Question: What is the potential diagnosis?
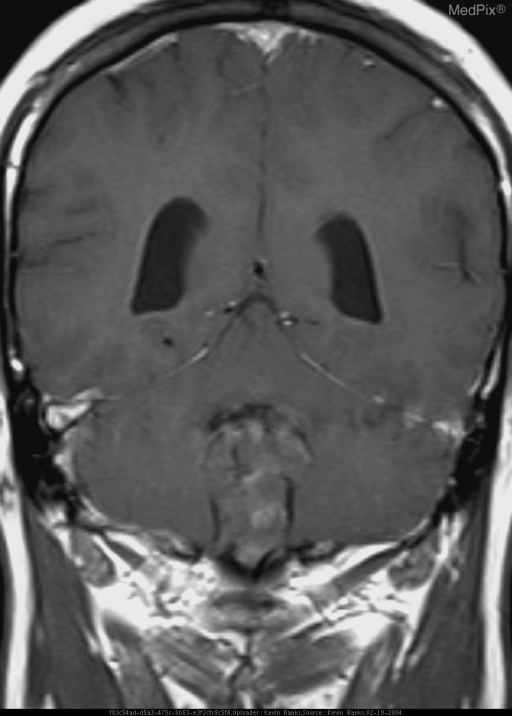
Answer: The possible diagnosis includes Ependymoma
Choroid Plexus Tumor
PNET
Metastasis.